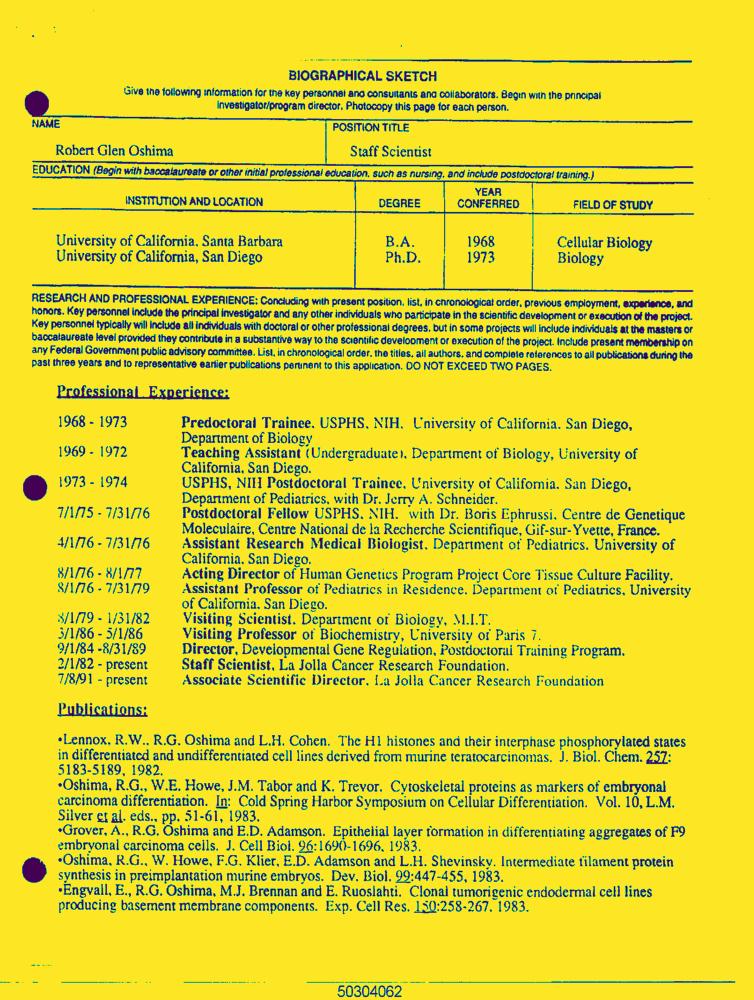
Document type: Resume-Doc